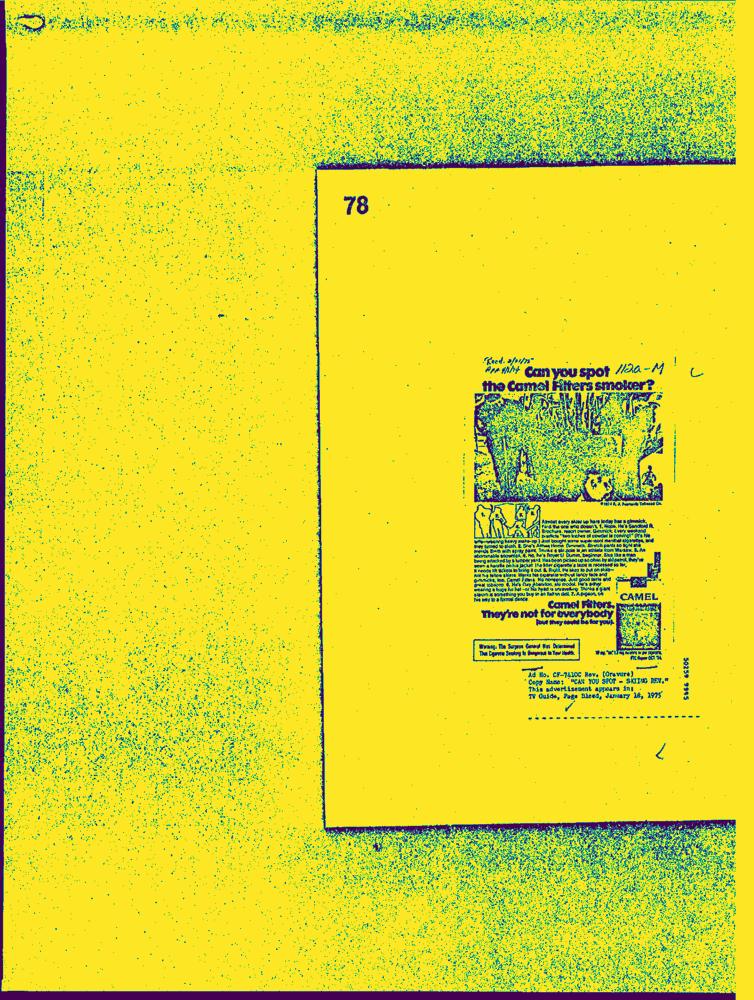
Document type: AD